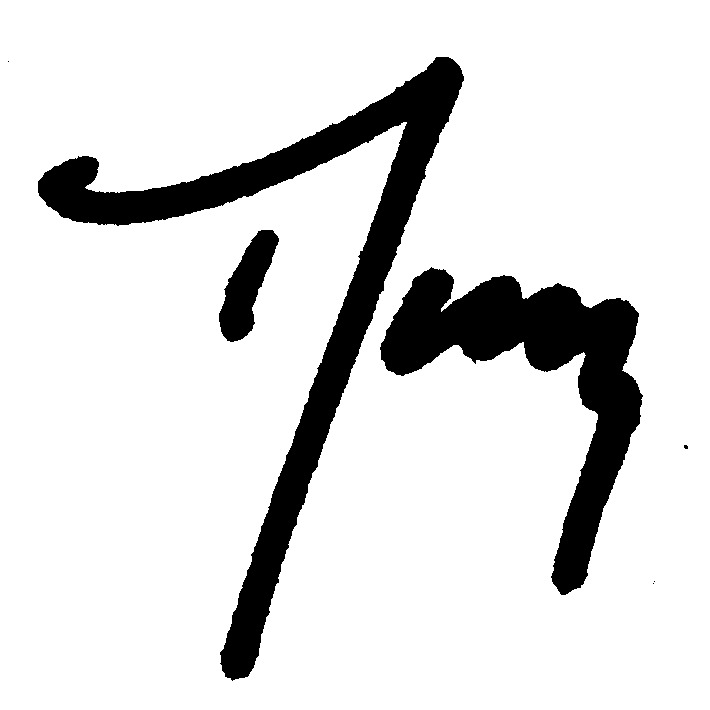
Signature of: doug ose